Question: What is the name of the tenant mentioned in the document?
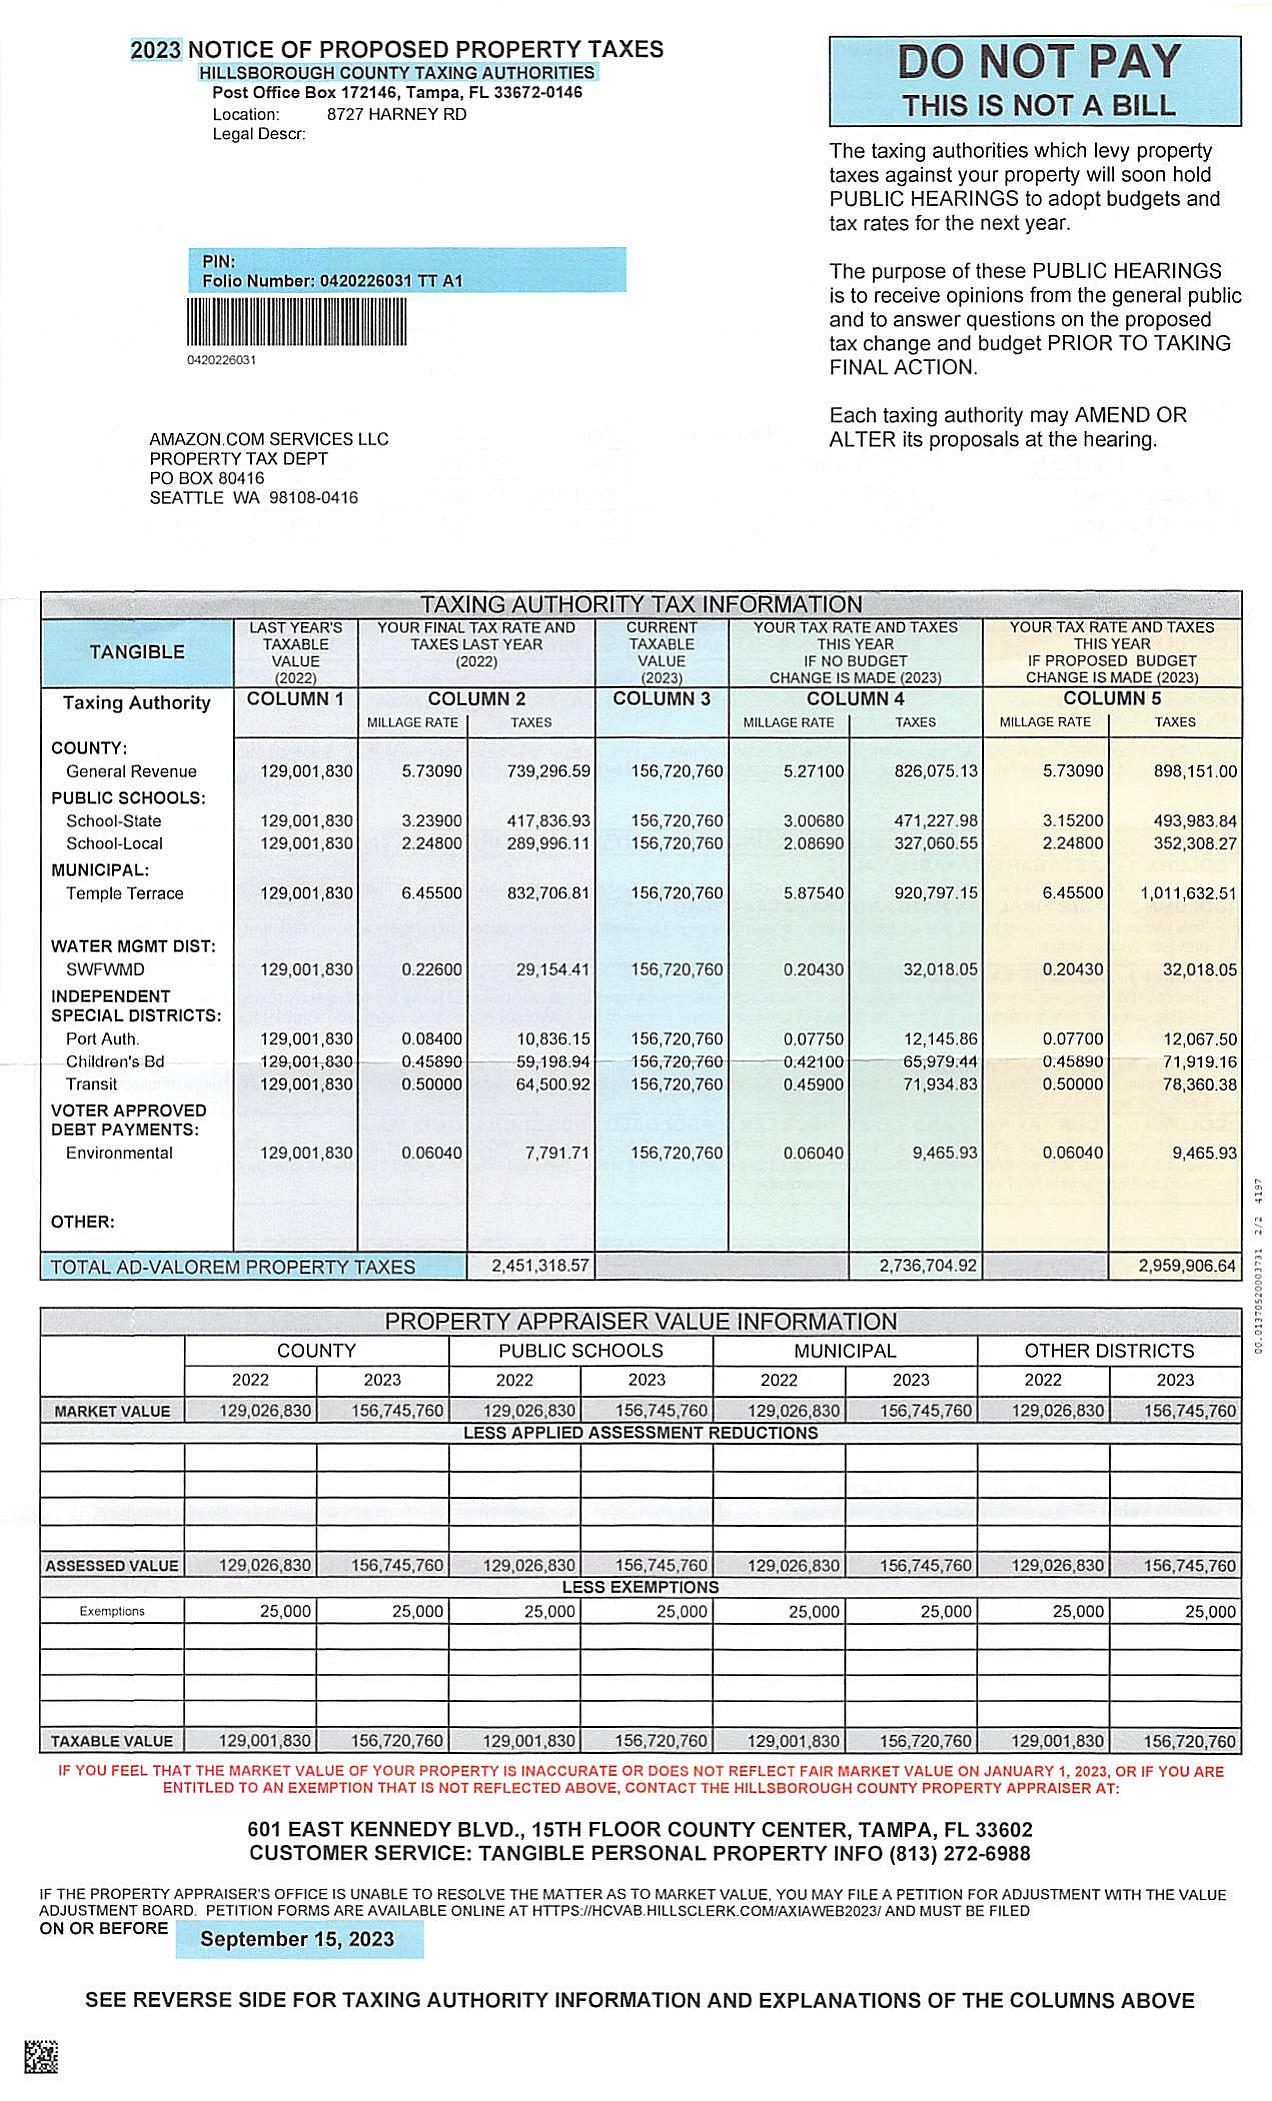
Answer: "AMAZON.COM SERVICES LLC"